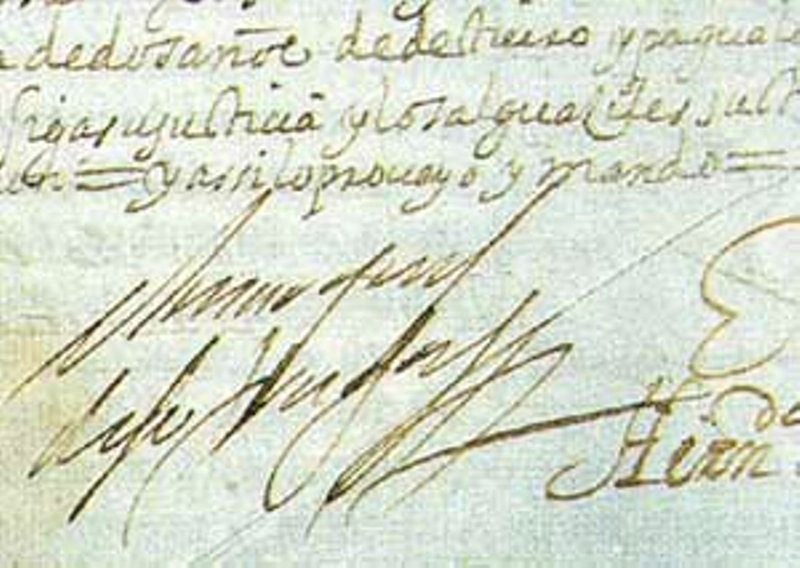
Signature of: juan buenaventura de borja y armendía